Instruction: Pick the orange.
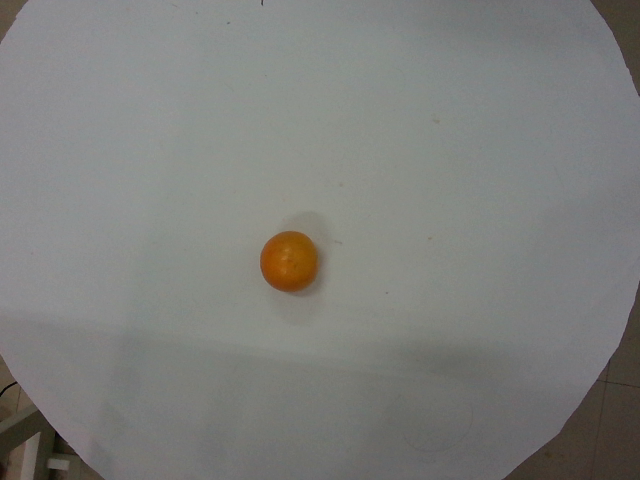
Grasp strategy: vertical